Question: What was observed in the imaging?
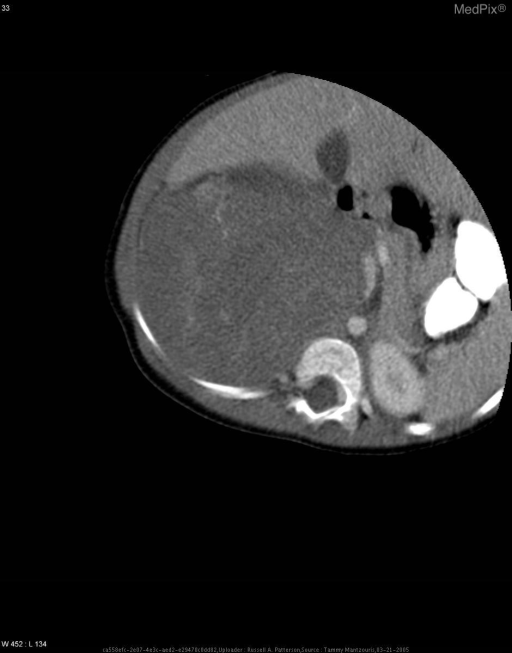
Answer: The imaging shows CT in the axial plane demonstrates a heterogeneous mass in the right kidney, with considerable mass effect. The liver and IVC are markedly compressed with no obvious invasion. Initial measurements of this mass were 15.4 cm in the craniocaudal dimension, 12.3 cm in the AP dimension, and 7.7 cm in the lateral dimension. The left kidney is normal with no evidence of masses or hydronephrosis.

Coronal and sagittal reconstruction views demonstrate a well-circumscribed mass that has most likely infiltrated the right renal capsule. Cystic regions within the mass are most notable on the sagittal view. The lateral image shows medial displacement of functioning right renal parenchyma (i.e., claw sign) with contrast excretion, and there is normal excretion from the left kidney. The right adrenal gland and right renal vein are not well visualized.

Followup CT after 5 weeks of preoperative chemotherapy shows considerable tumor shrinkage and more defined areas of margination. The tumor now measures 10.5 cm in the craniocaudal dimension, 8 cm in the AP dimension, and 5.2 cm in the lateral dimension. The right renal vein is not well visualized.

Sedated abdominal U/S demonstrates no right renal vein thrombus, although there is considerable mass effect and tortuosity of the right renal vein. The IVC is clearly visualized with no evidence of intraluminal thrombus. Flow is seen throughout the lumen. CT in the axial plane demonstrates a heterogeneous mass in the right kidney, with considerable mass effect. The liver and IVC are markedly compressed with no obvious invasion. Initial measurements of this mass were 15.4 cm in the craniocaudal dimension, 12.3 cm in the AP dimension, and 7.7 cm in the lateral dimension. The left kidney is normal with no evidence of masses or hydronephrosis.

Coronal and sagittal reconstructed views demonstrate a well-circumscribed mass that has most likely infiltrated the right renal capsule. Cystic regions within the mass are most notable on the sagittal view. The lateral image shows medial displacement of functioning right renal parenchyma (i.e., claw sign) with contrast excretion, and there is normal excretion from the left kidney. The right adrenal gland and right renal vein are not well visualized.

CT after 5 weeks of preoperative chemotherapy shows considerable tumor shrinkage and more defined areas of margination. The tumor now measures 10.5 cm in the craniocaudal dimension, 8 cm in the AP dimension, and 5.2 cm in the lateral dimension. The right renal vein is not well visualized.

Wilms’ tumor, Stage I (Stage III at biopsy).